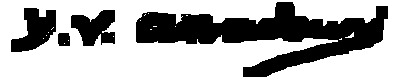
Signature of: q97207467